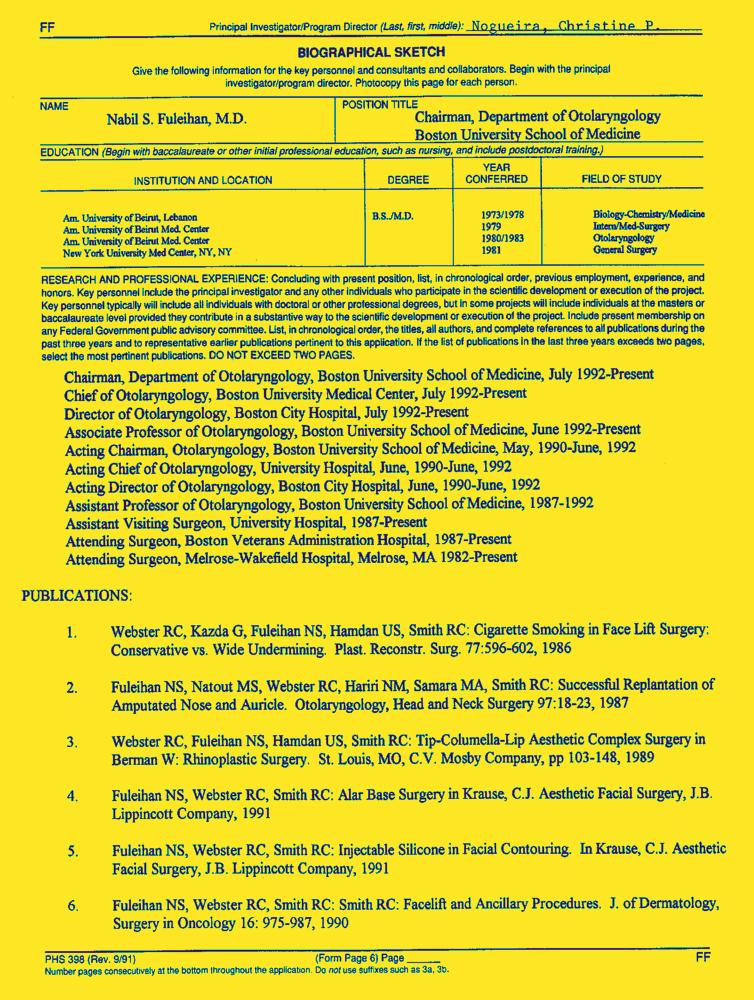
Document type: Resume-Doc